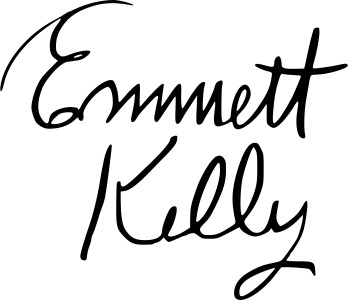
Signature of: emmett kelly